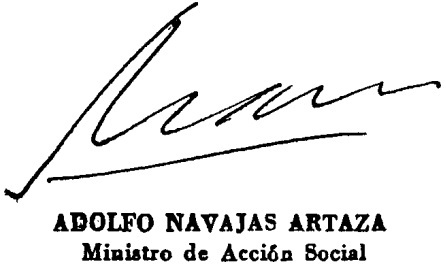
Signature of: adolfo navajas artaza